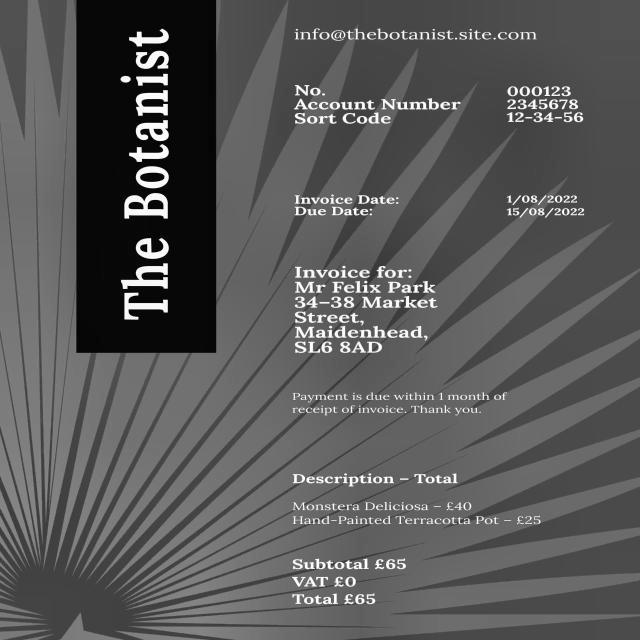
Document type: Invoice